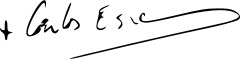
Signature of: carlos escribano subías